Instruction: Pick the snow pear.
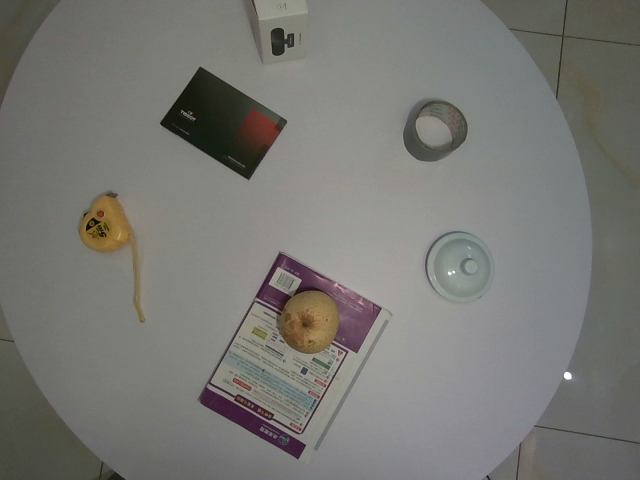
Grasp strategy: vertical